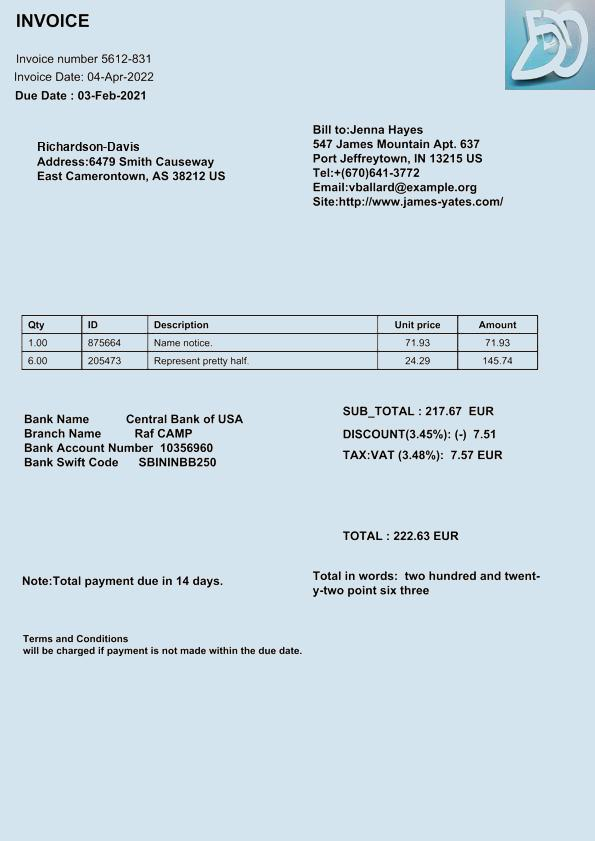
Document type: Invoice